Question: What jurisdiction, city, or county is the document associated with?
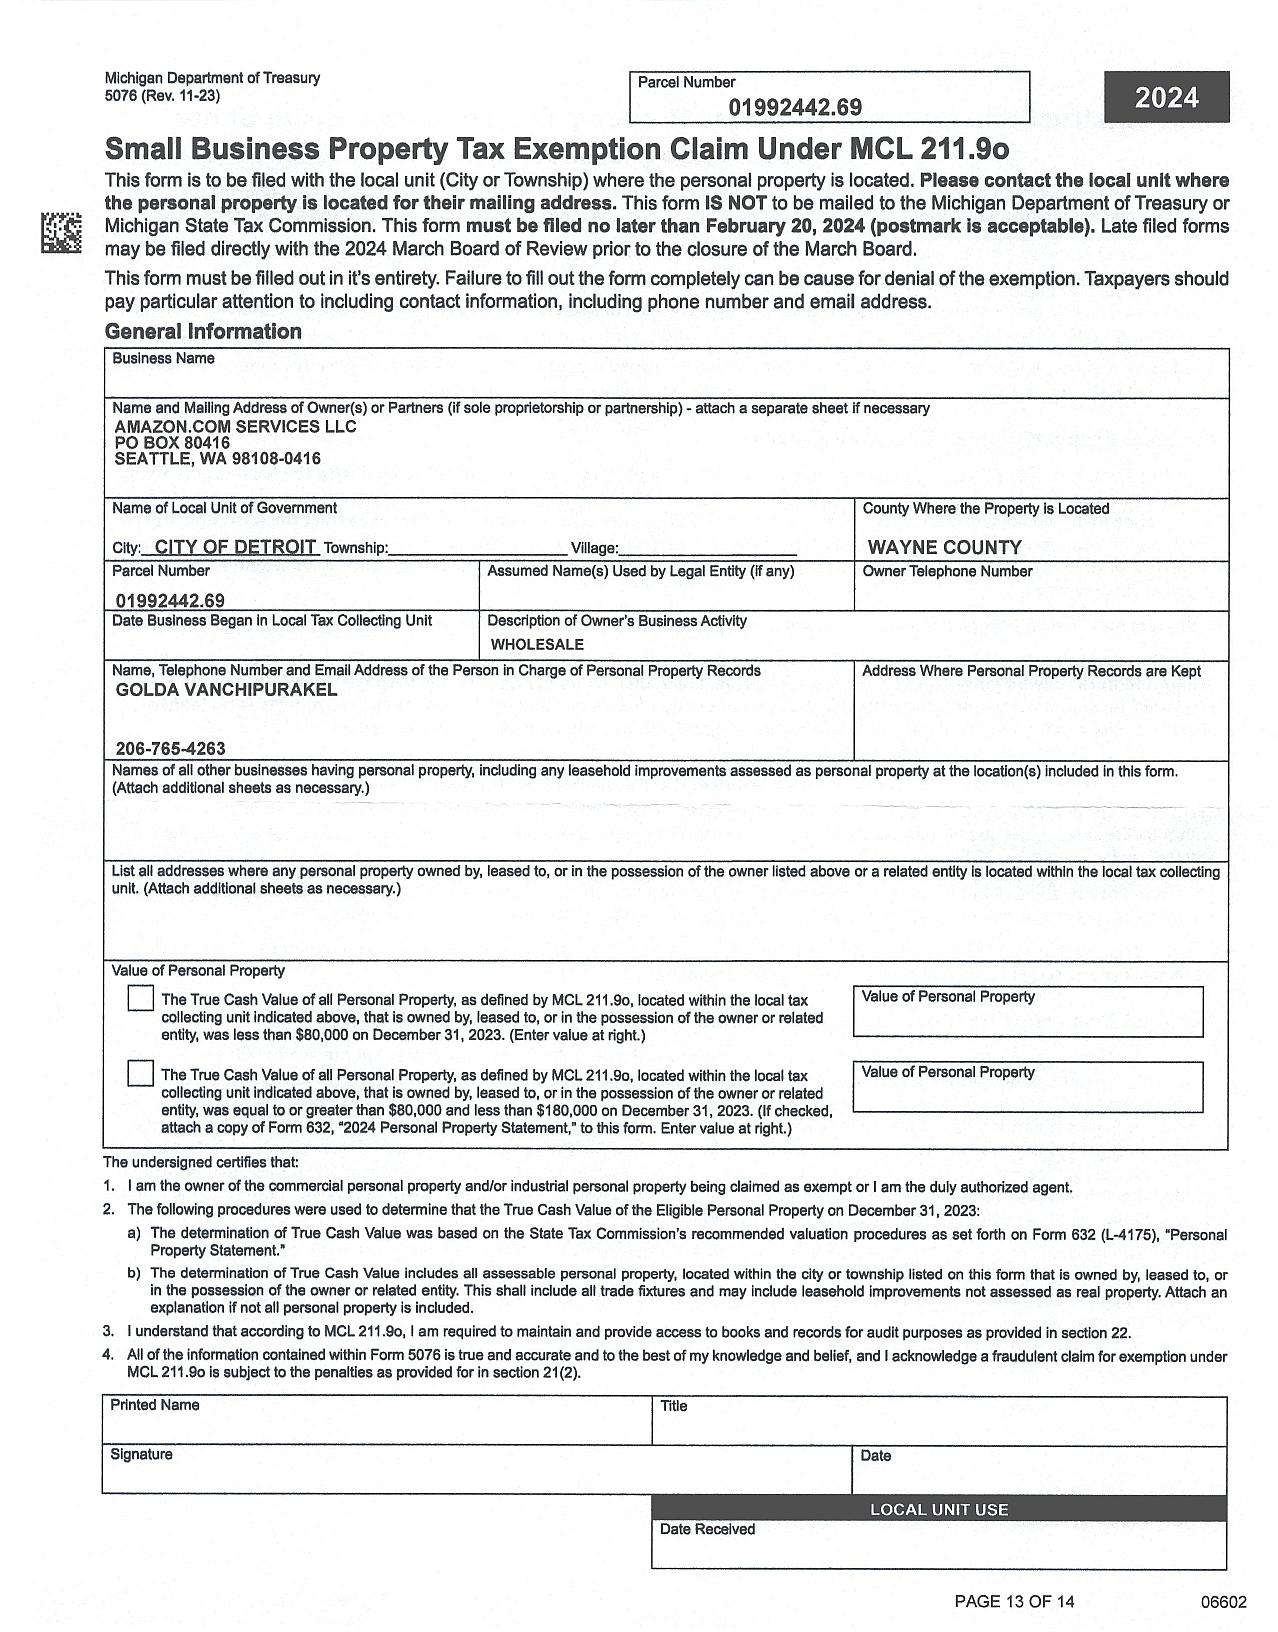
Answer: "DETROIT, WAYNE COUNTY"